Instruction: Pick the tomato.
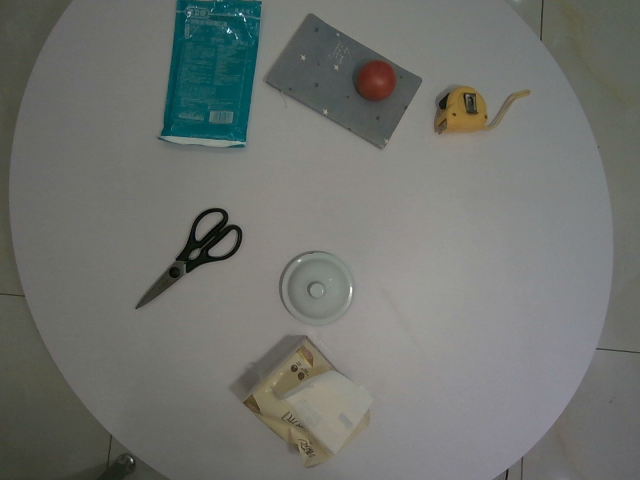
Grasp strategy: vertical